Question: By what date must an appeal be filed according to the document?
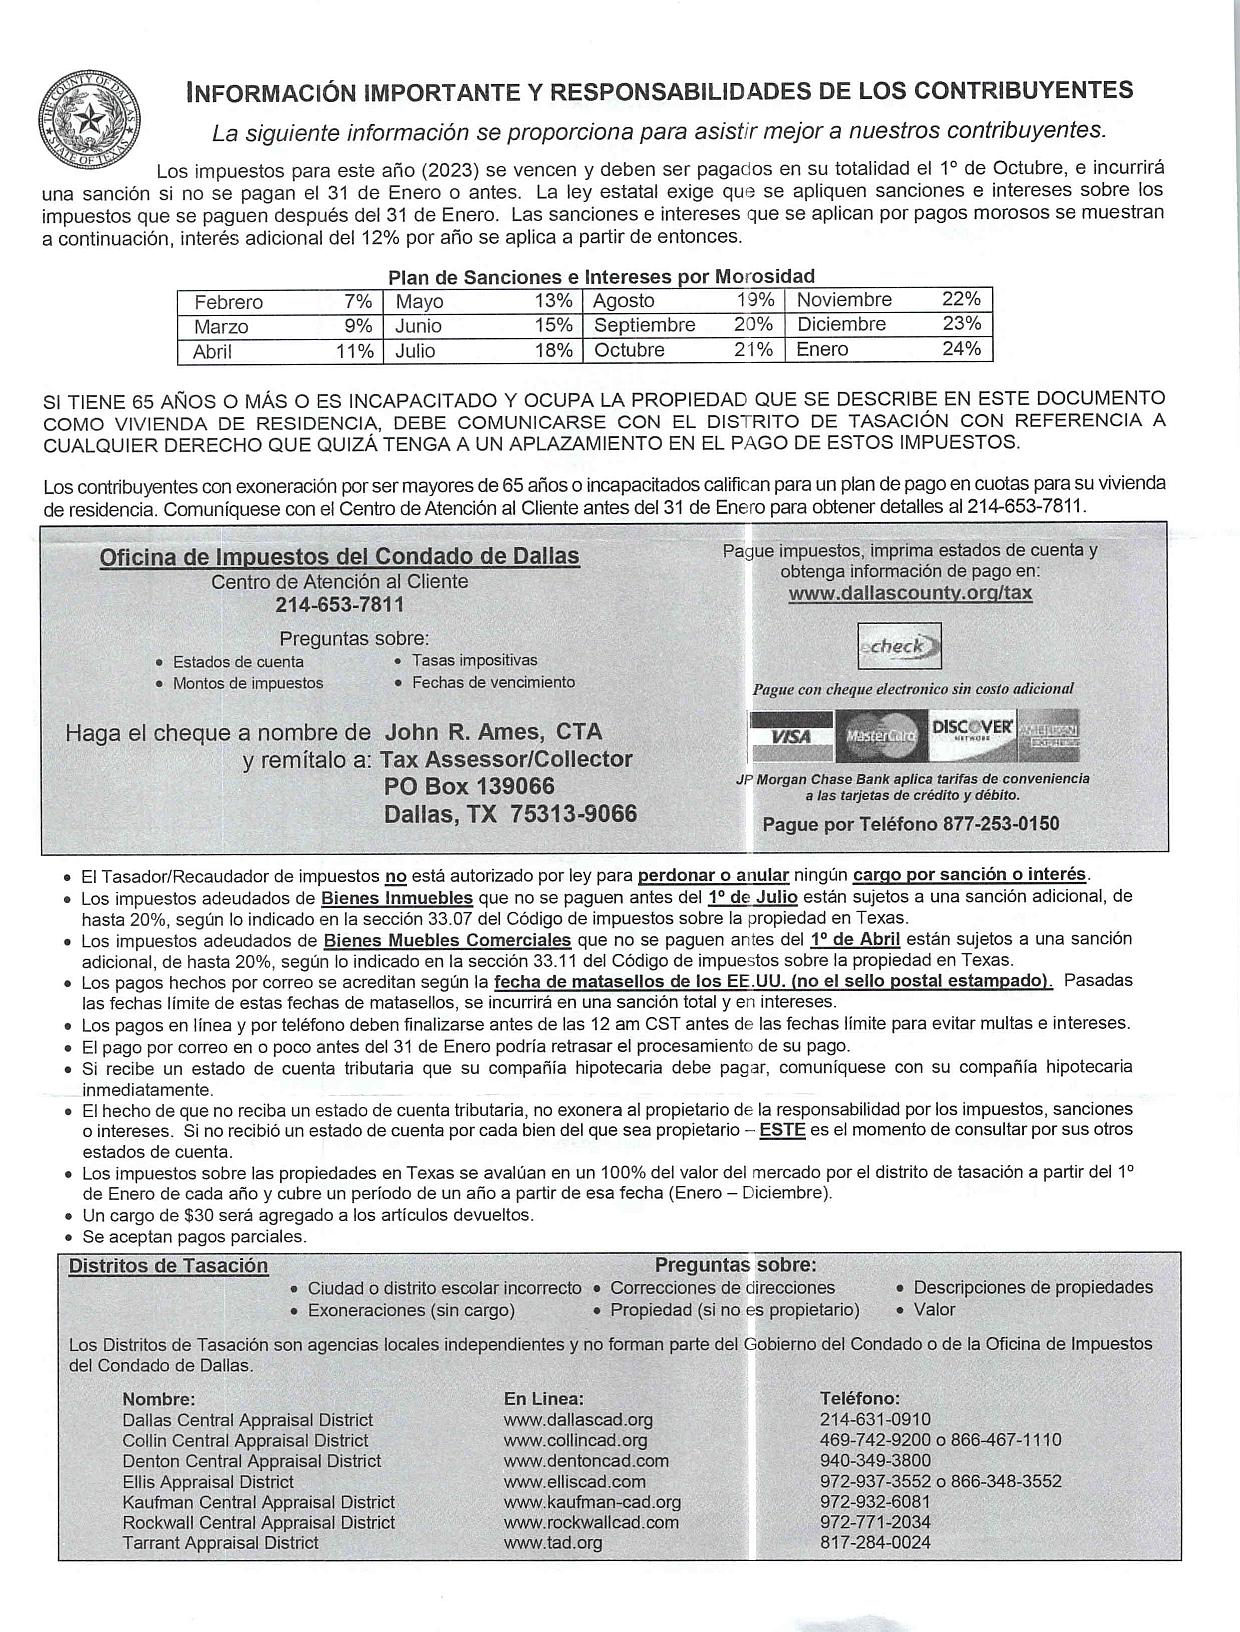
Answer: "31-Jan-24"